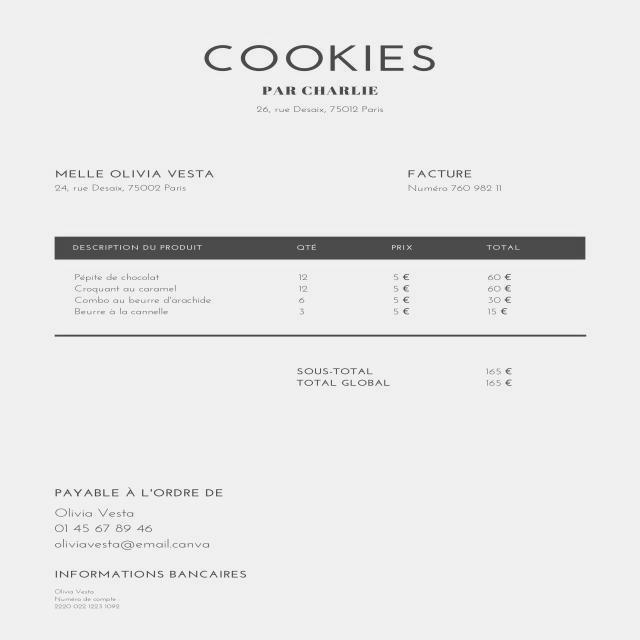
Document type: Invoice